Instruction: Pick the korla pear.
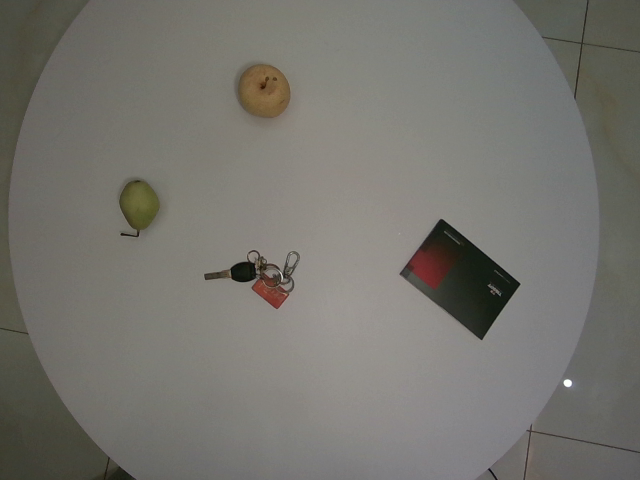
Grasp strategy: vertical